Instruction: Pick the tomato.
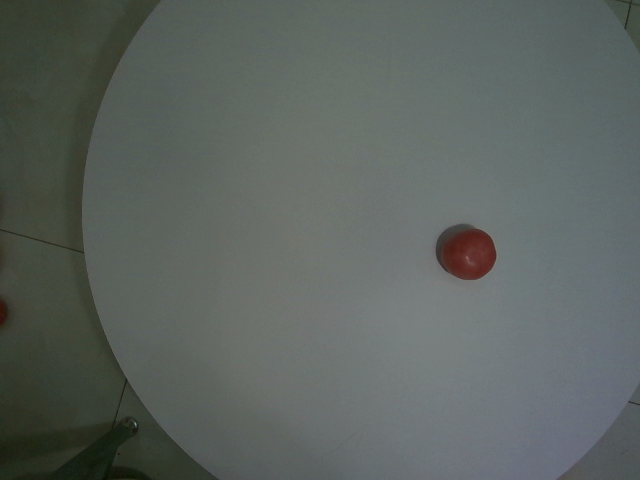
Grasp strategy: vertical